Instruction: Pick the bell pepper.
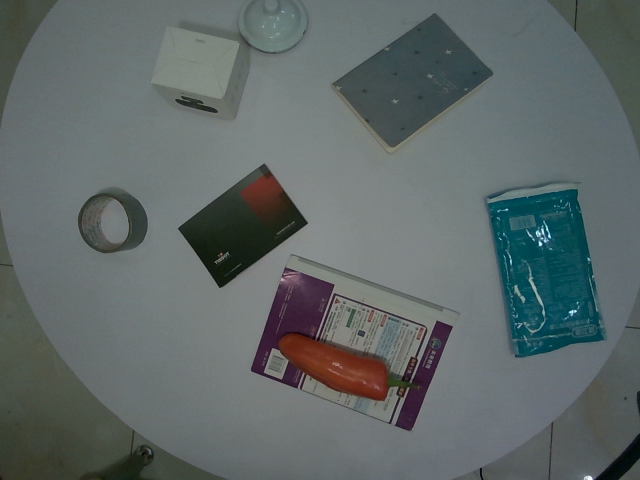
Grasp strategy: vertical